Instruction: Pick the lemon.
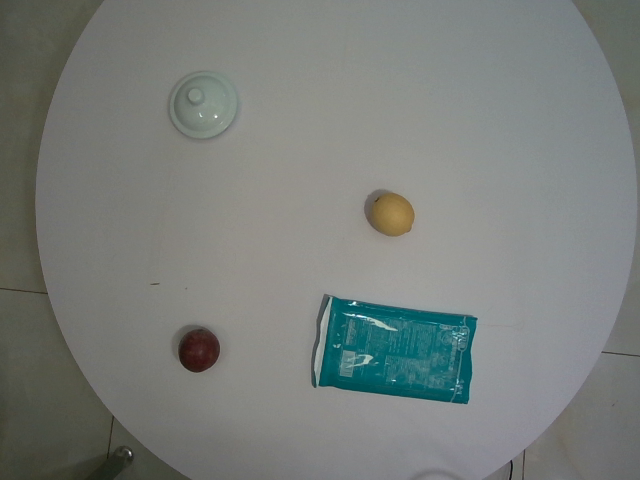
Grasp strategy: vertical